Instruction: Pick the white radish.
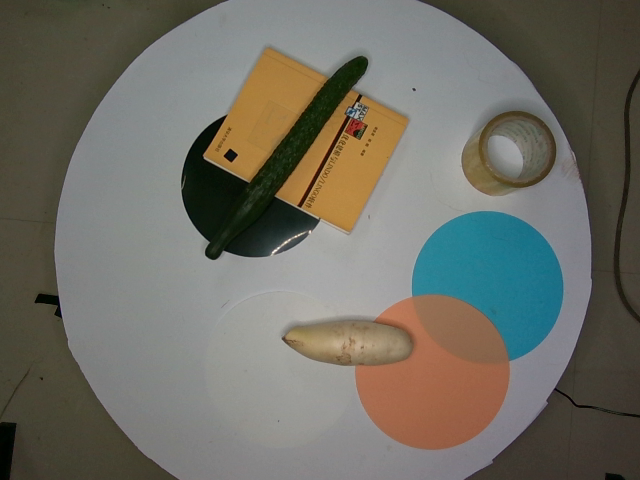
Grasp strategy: vertical